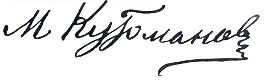
Signature of: mikhail kutomanov